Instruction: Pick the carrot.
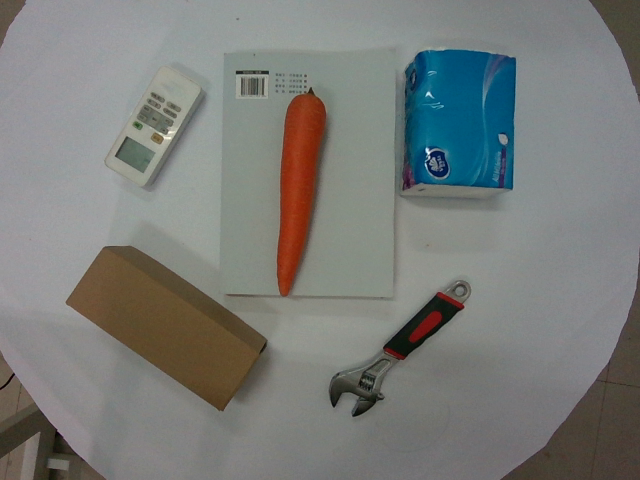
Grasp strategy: vertical